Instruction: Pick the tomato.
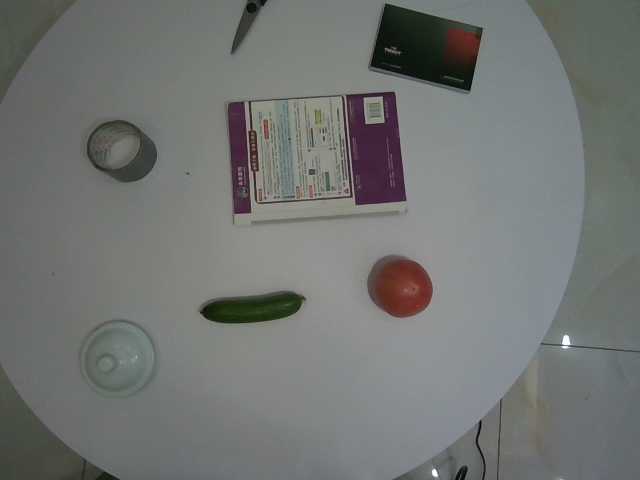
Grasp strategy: vertical